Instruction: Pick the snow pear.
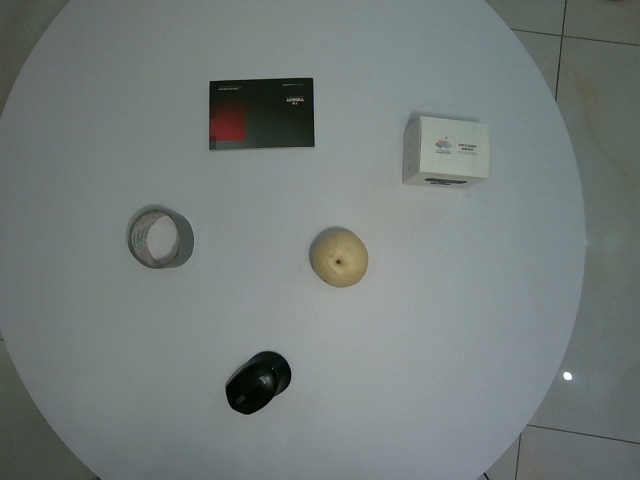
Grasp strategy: vertical